Question: How does the patient history play a role?
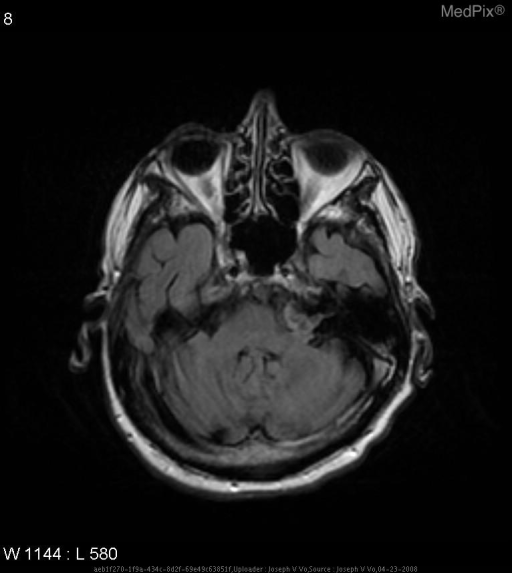
Answer: The patient's history of This 78 year old man came to the hospital for recent seizure like activity.  Past medical history is significant for seizures. is key in understanding the case.